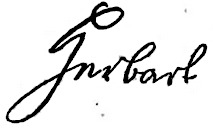
Signature of: johann friedrich herbart